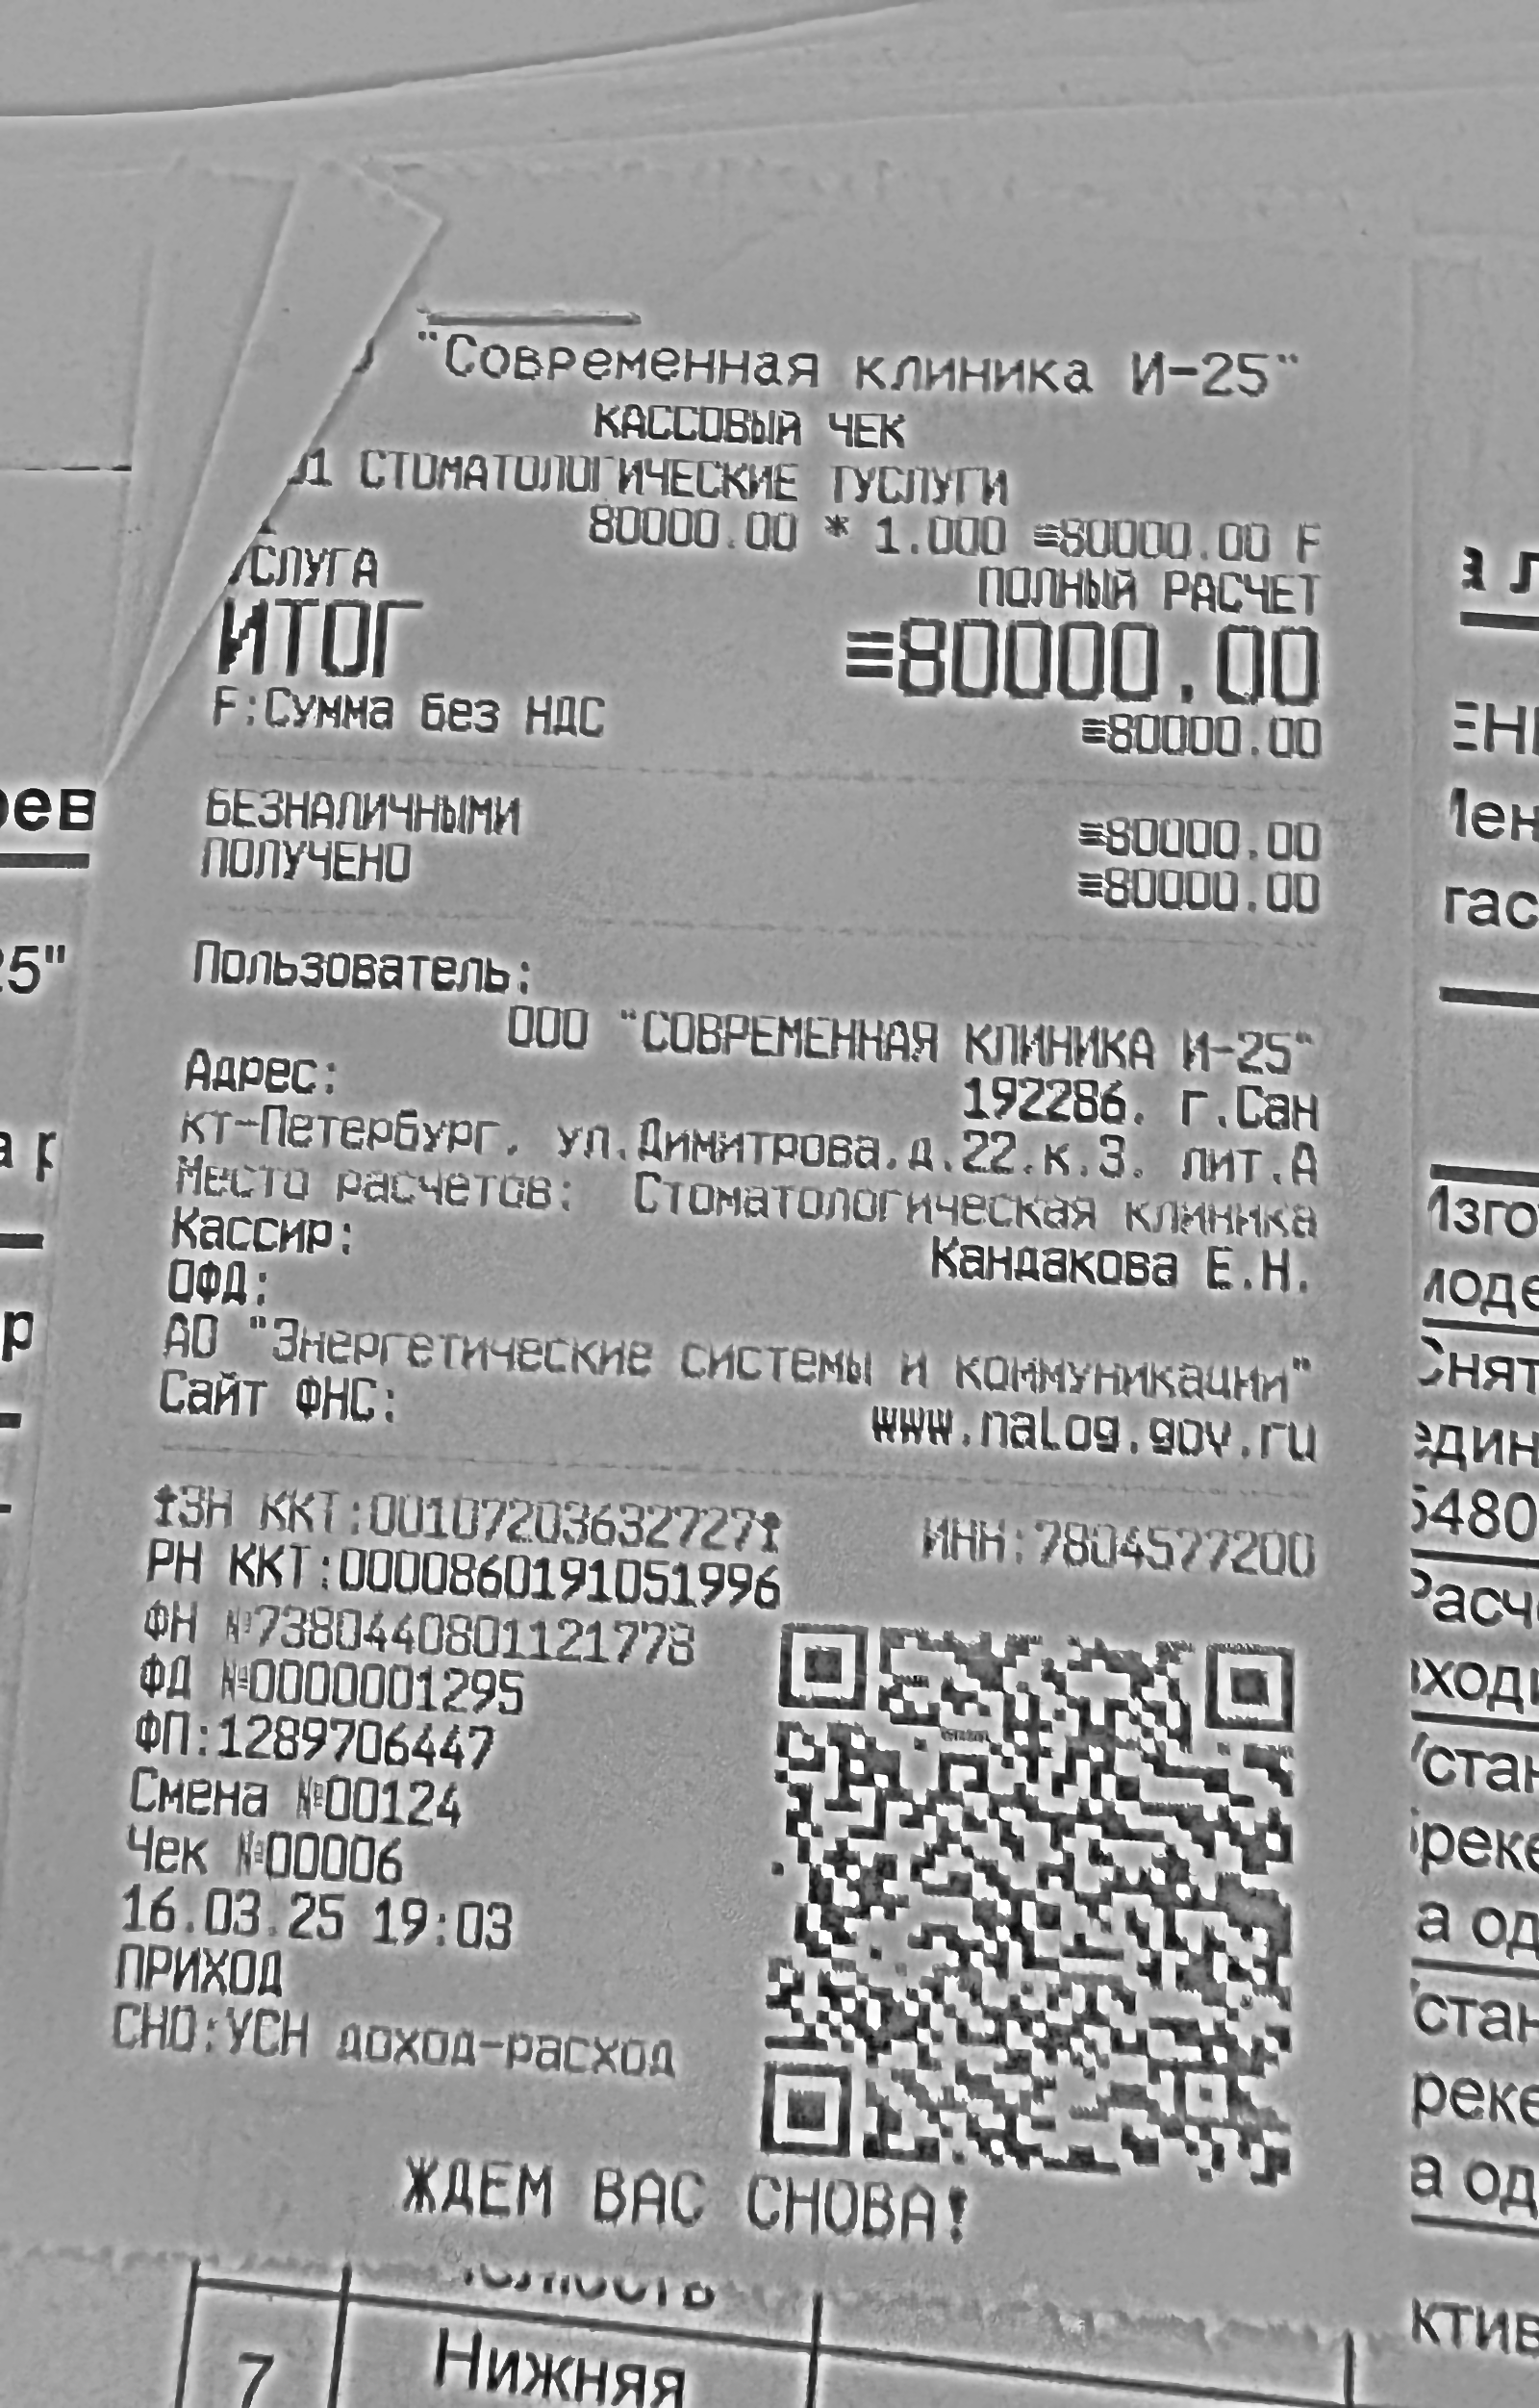
Продавец: ООО "Современная клиника И-25"
ИНН: 7804577200
Дата: 16.03.25
Товары: СТОМАТОЛОГИЧЕСКИЕ ТУСЛУГИ
Количество: 1.000
Цена: 80000.00
Сумма: 80000.00
Итого: 80000.00